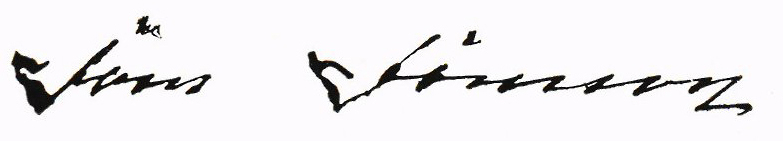
Signature of: jöns jönsson